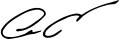
Signature of: varawut silpa archa